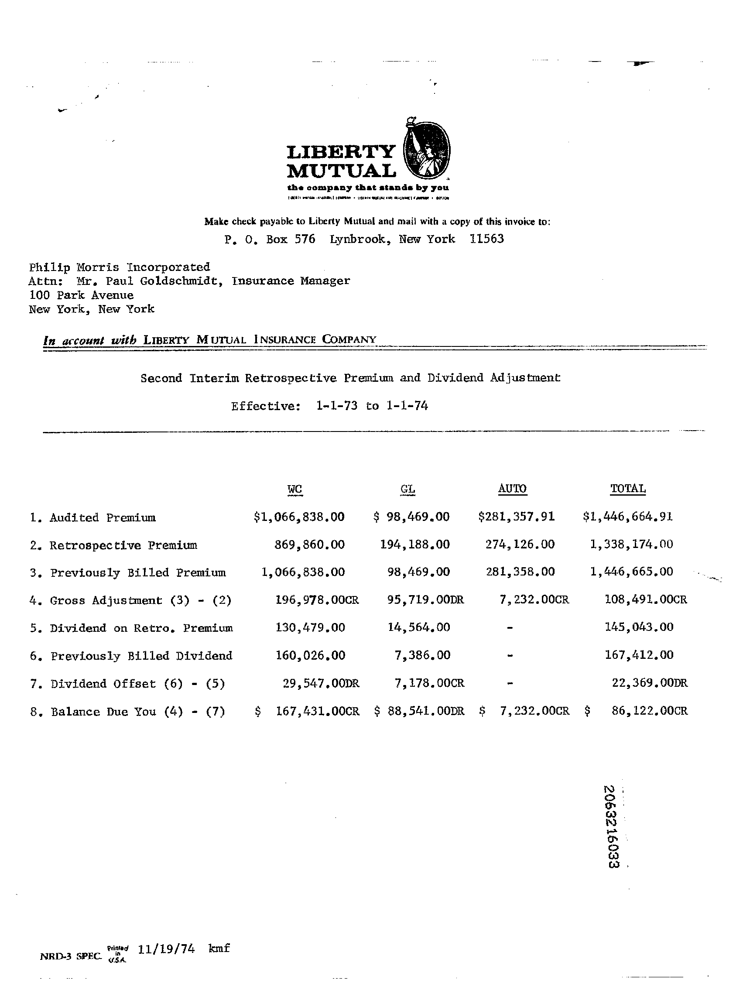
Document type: Invoice